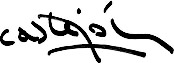
Signature of: joan castejón